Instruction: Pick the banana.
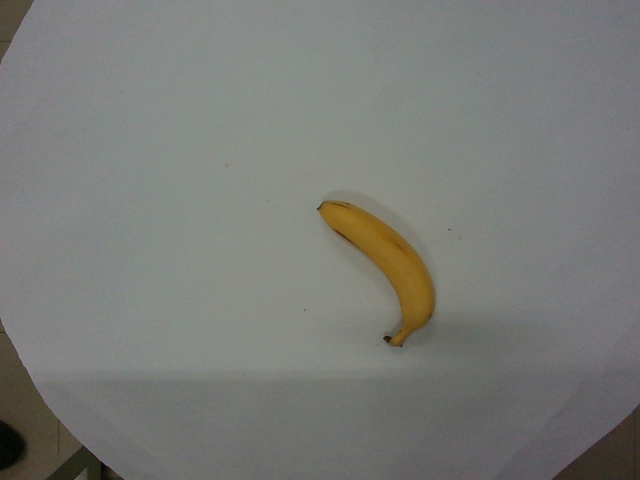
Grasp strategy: vertical